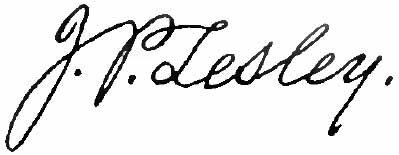
Signature of: john peter lesley